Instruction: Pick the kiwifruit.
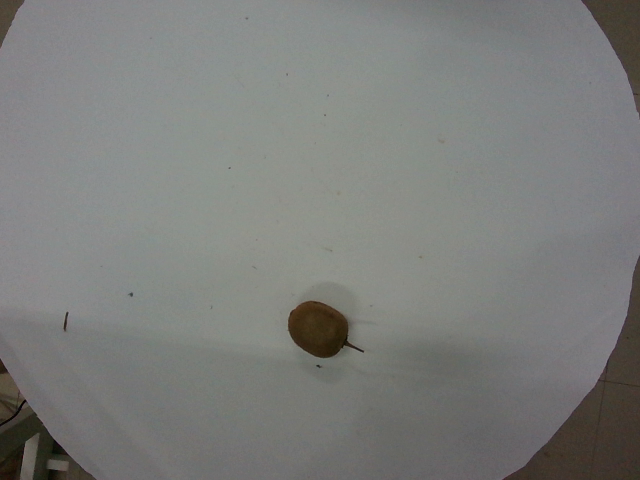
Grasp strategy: vertical